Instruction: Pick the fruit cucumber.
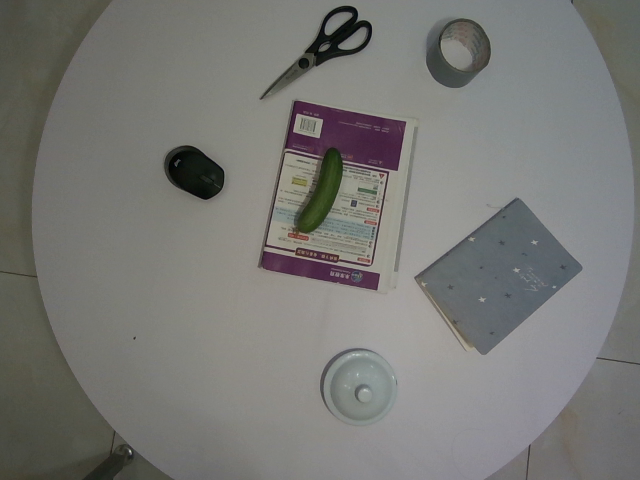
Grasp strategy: vertical